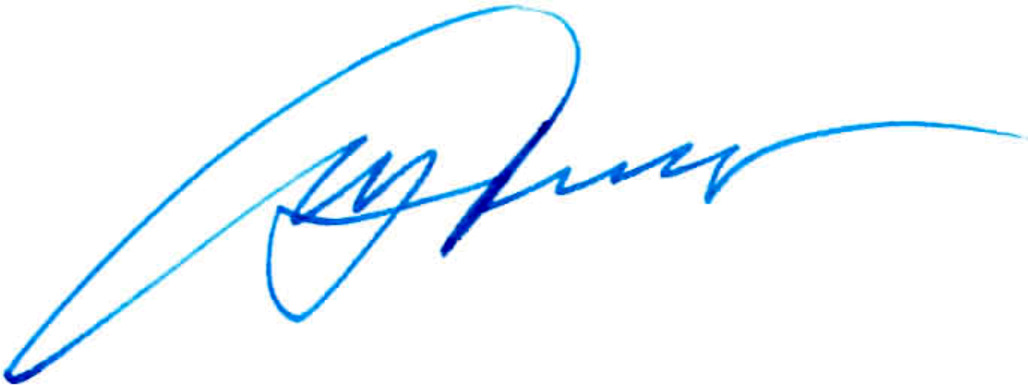
Signature of: serhii tselovalnyk